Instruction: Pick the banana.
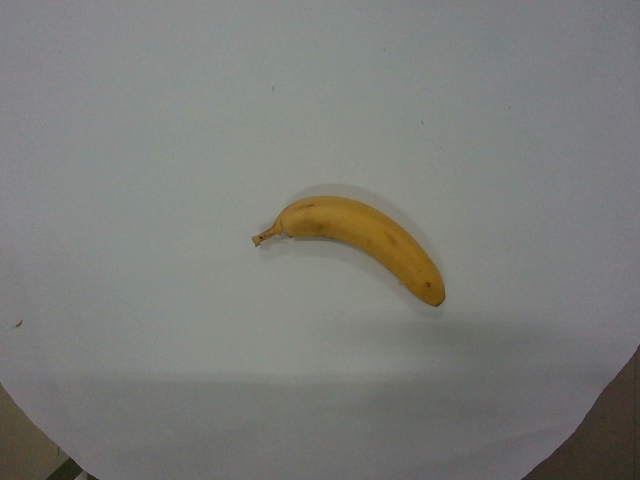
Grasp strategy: vertical